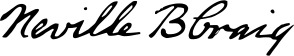
Signature of: neville b craig